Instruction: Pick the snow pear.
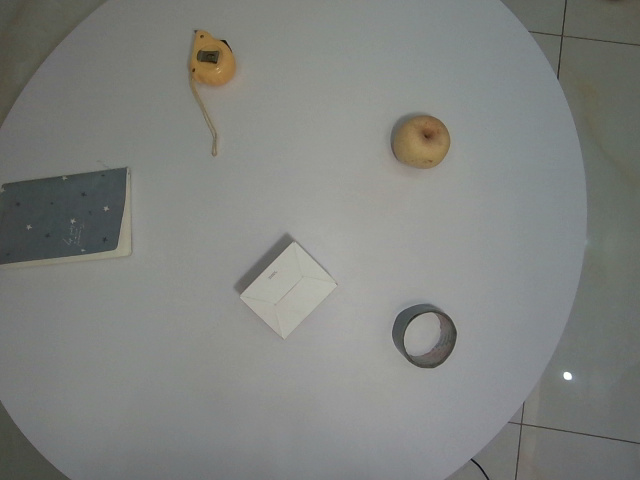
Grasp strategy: vertical